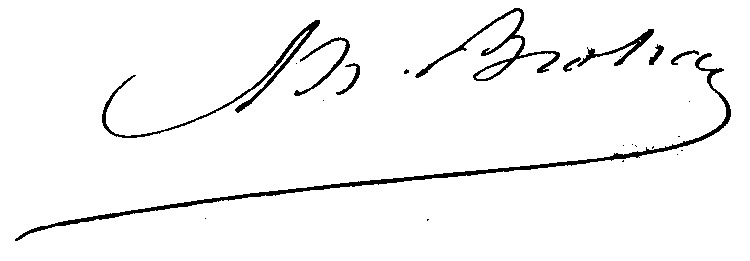
Signature of: ethelie madeleine brohan